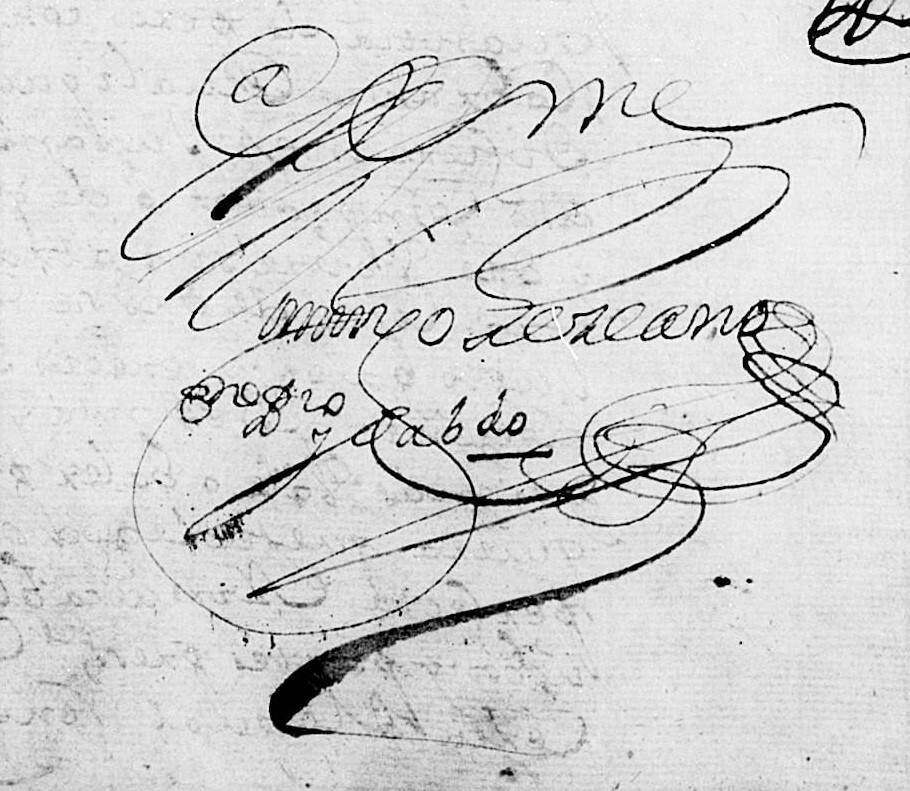
Signature of: domingo de lezcano